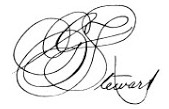
Signature of: gideon t stewart